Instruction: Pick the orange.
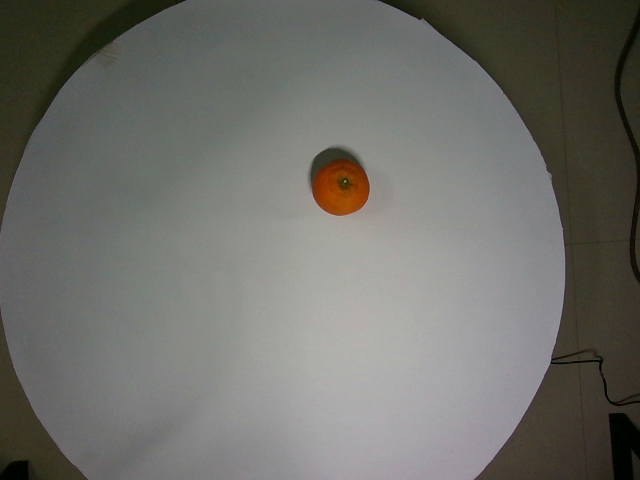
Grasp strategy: vertical